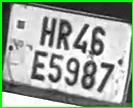
License plate number: HR 46E 5987